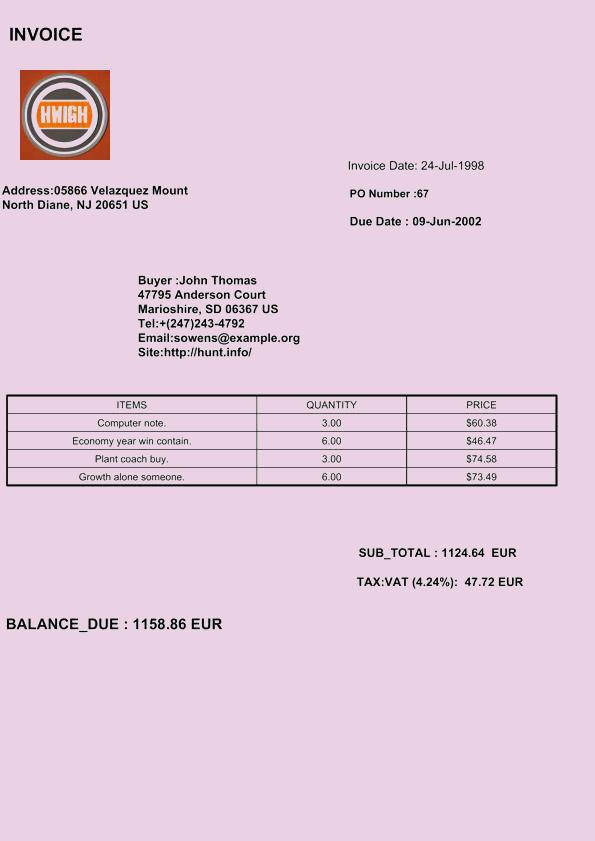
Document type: Invoice